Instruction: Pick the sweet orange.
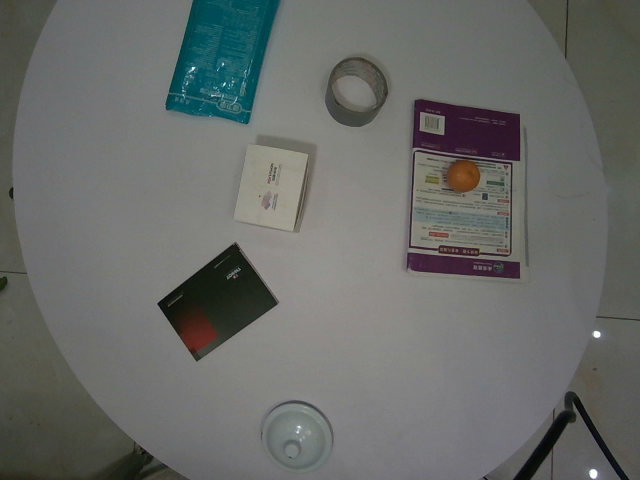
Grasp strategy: vertical